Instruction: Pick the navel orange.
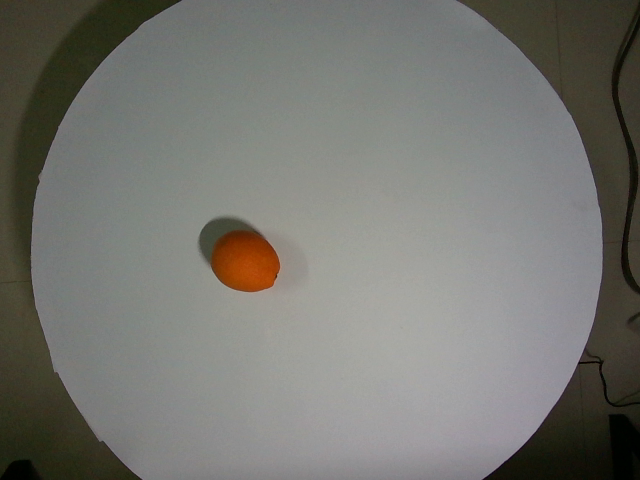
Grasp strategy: vertical